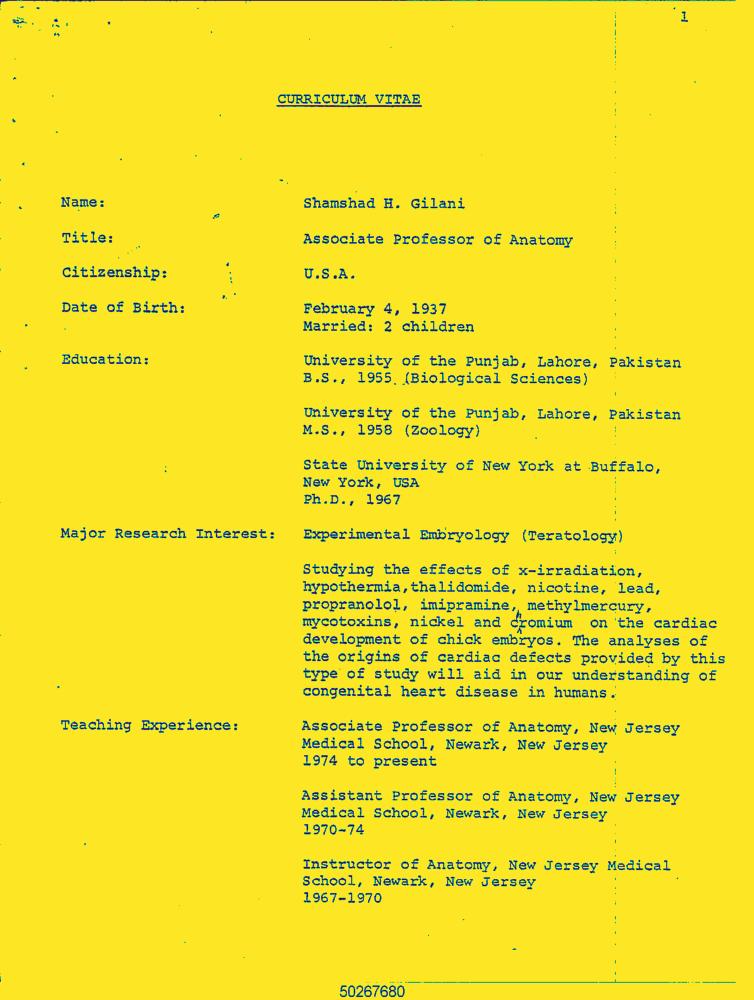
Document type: Resume-Doc